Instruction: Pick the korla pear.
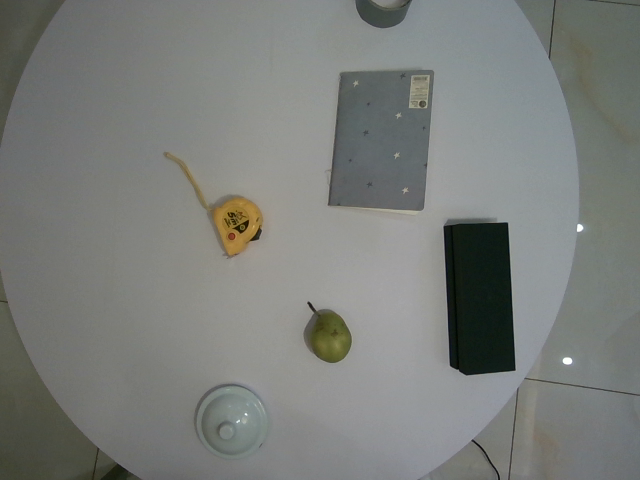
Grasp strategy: vertical